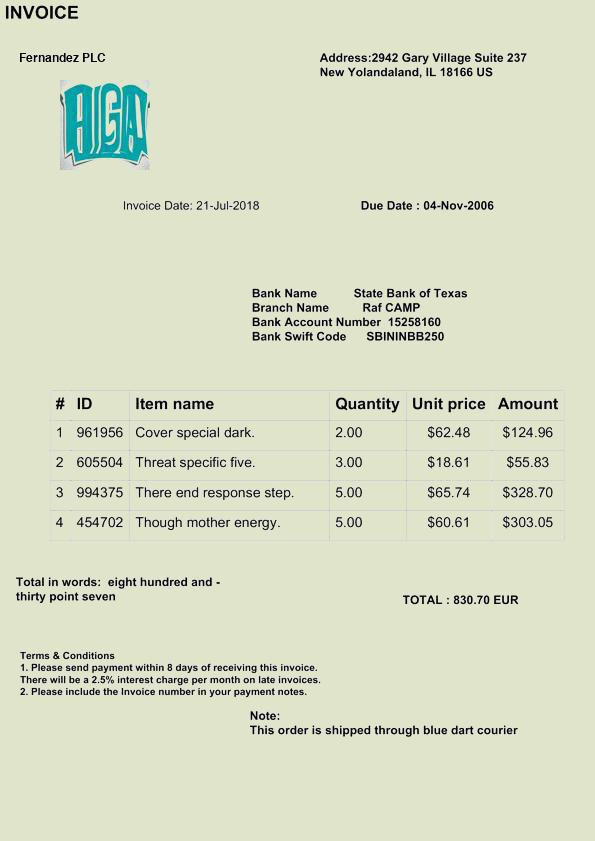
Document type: Invoice